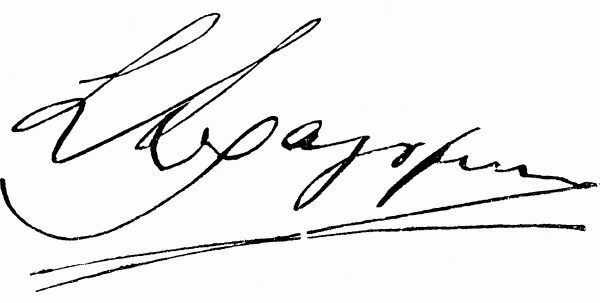
Signature of: stefanos dragoumis